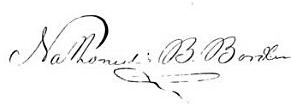
Signature of: nathaniel b borden